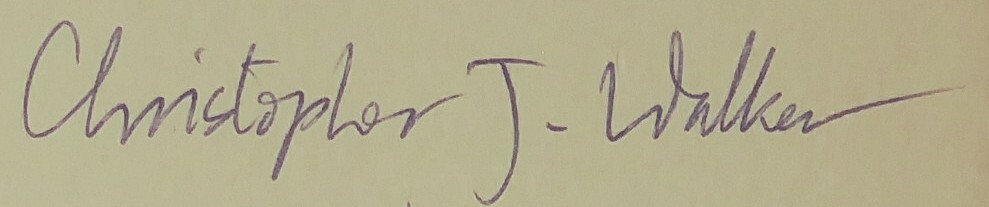
Signature of: christopher j walker